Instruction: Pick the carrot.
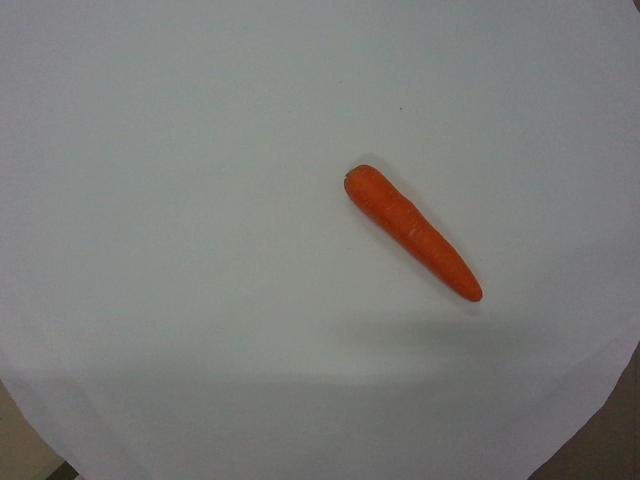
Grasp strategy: vertical